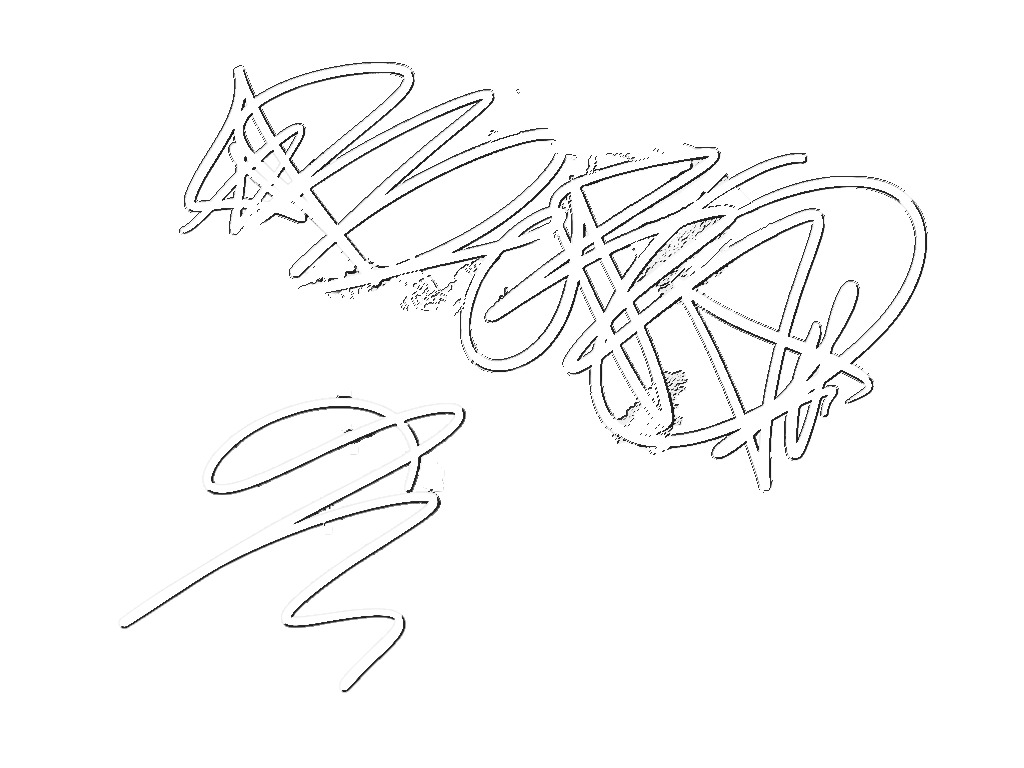
Signature of: booba